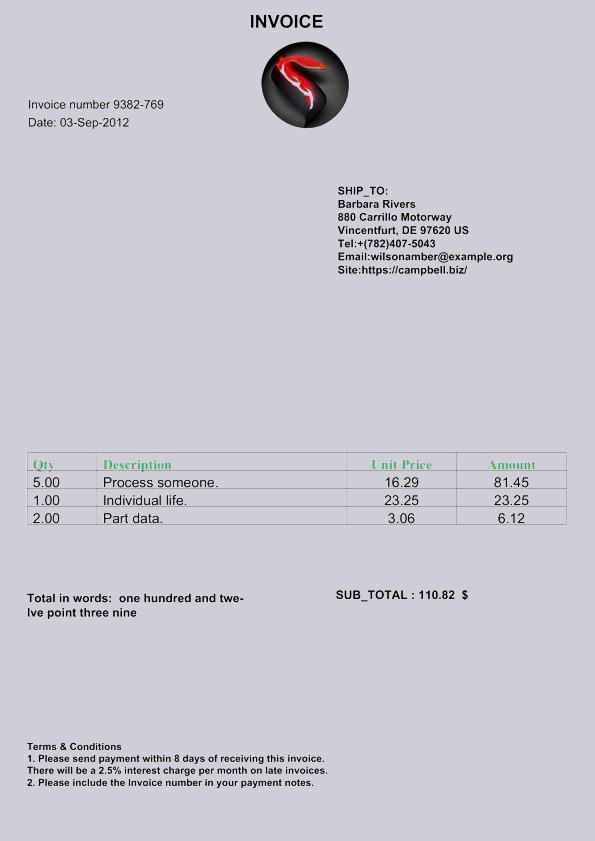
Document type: Invoice